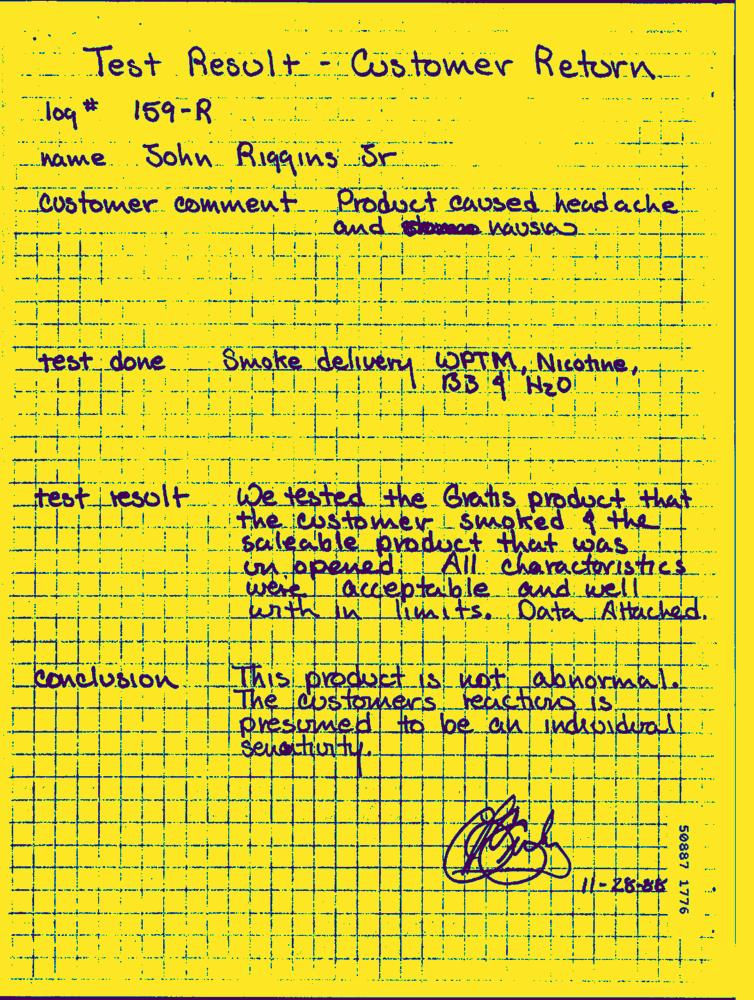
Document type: Hand-Written